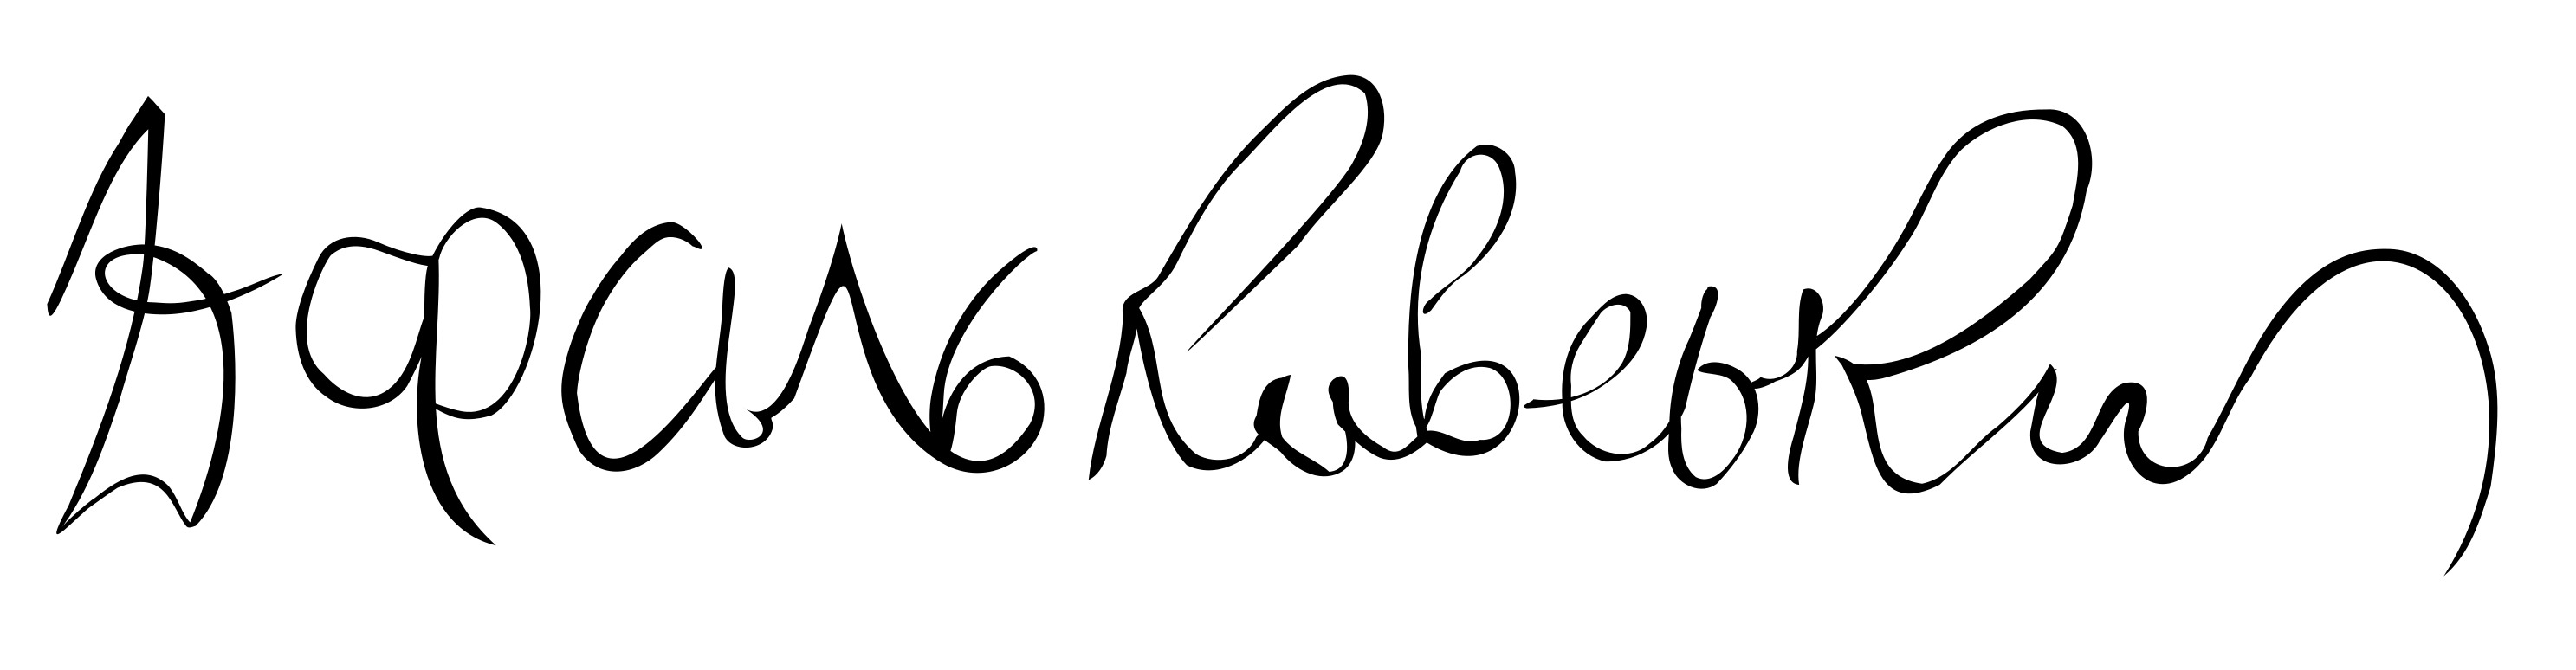
Signature of: dmytro falkivsky